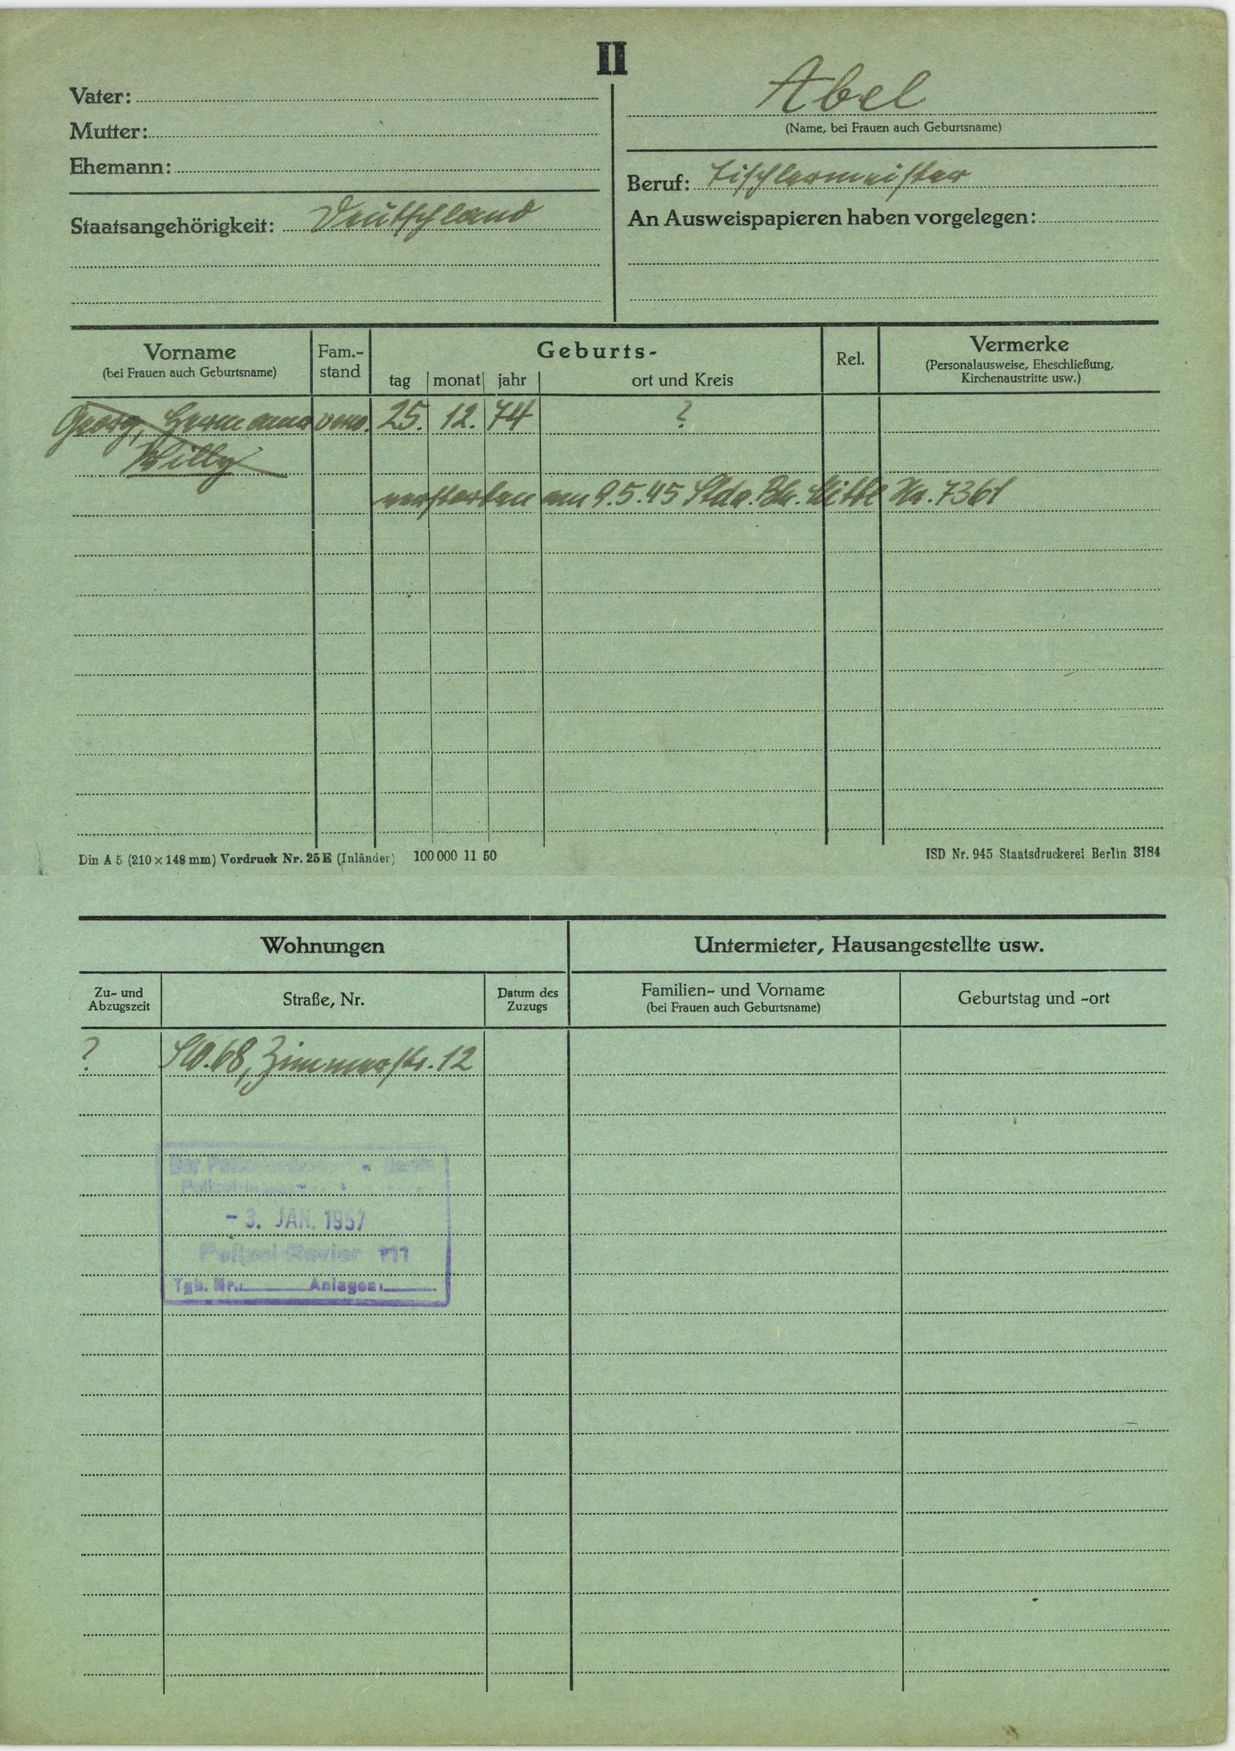
Abel